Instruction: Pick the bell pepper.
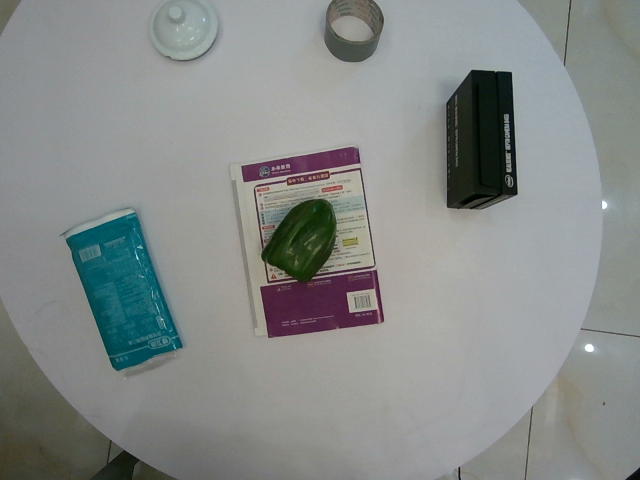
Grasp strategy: vertical